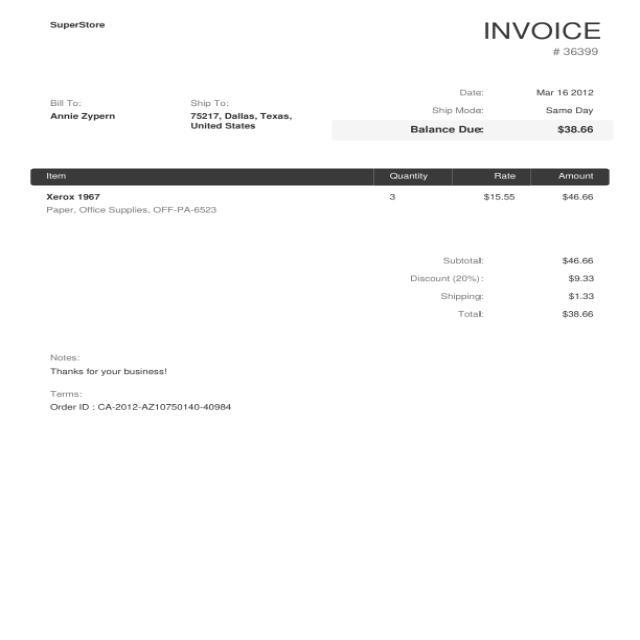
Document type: Invoice